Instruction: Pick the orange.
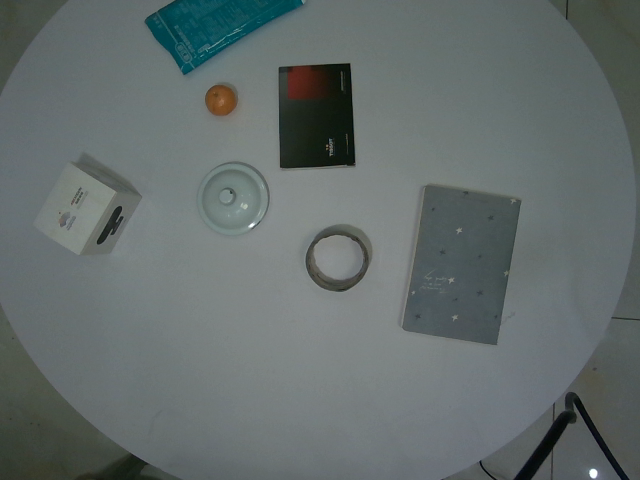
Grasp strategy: vertical